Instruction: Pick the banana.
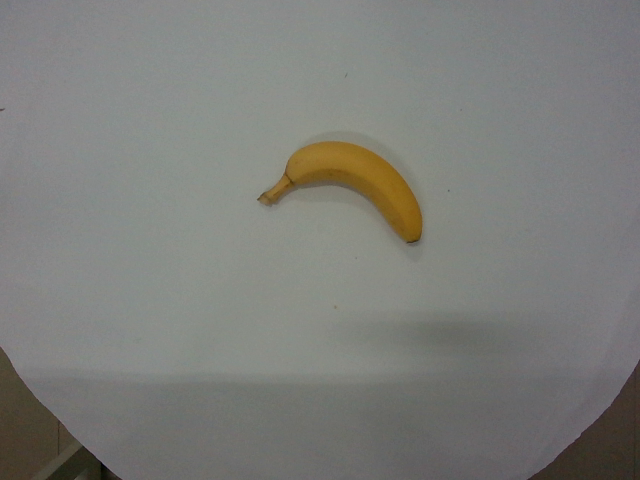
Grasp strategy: vertical